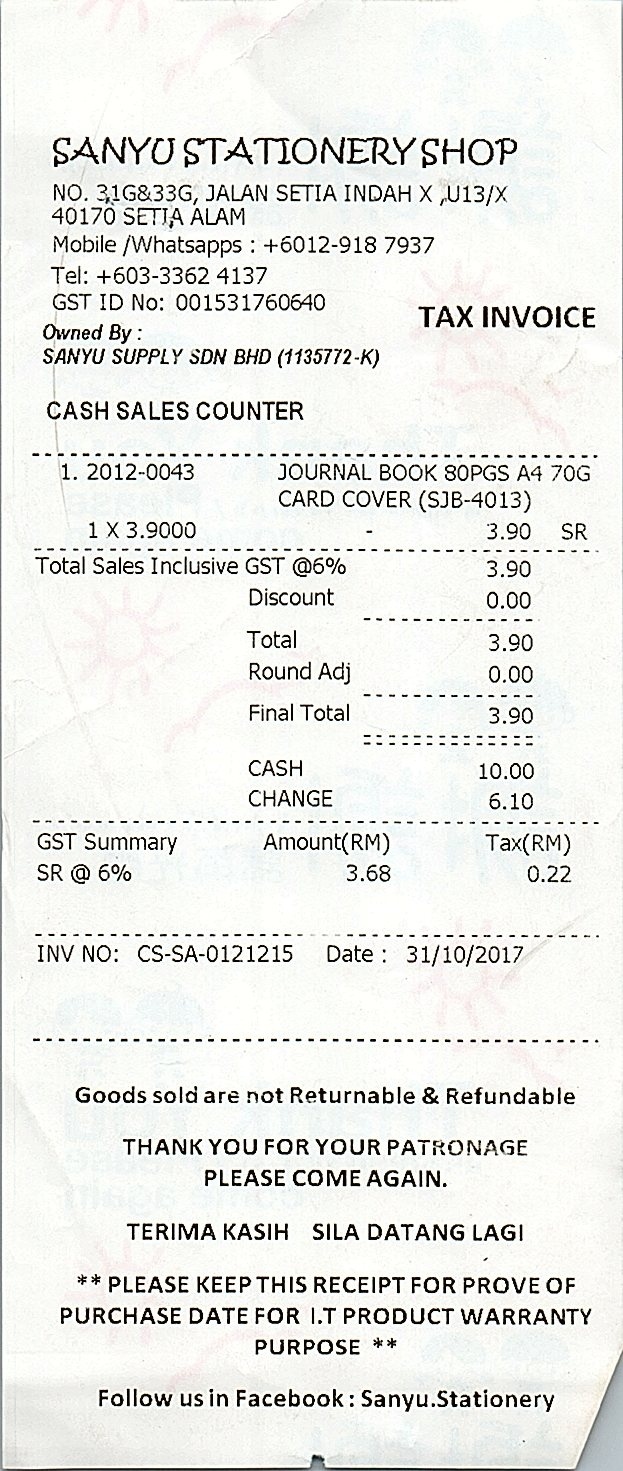
SANYU STATIONERY SHOP
NO. 31G&33G, JALAN SETIA INDAH X ,U13/X
40170 SETIA ALAM
MOBILE /WHATSAPPS : +6012-918 7937
TEL: +603-3362 4137
GST ID NO: 001531760640
TAX INVOICE
OWNED BY :
SANYU SUPPLY SDN BHD (1135772-K)
CASH SALES COUNTER
1. 2012-0043
1 X 3.9000
JOURNAL BOOK 80PGS A4 70G
CARD COVER (SJB-4013)
3.90
SR
TOTAL SALES INCLUSIVE GST @6%
DISCOUNT
TOTAL
ROUND ADJ
FINAL TOTAL
CASH
CHANGE
3.90
0.00
3.90
0.00
3.90
10.00
6.10
GST SUMMARY
AMOUNT(RM)
TAX(RM)
SR @ 6%
3.68
0.22
INV NO: CS-SA-0121215
DATE : 31/10/2017
GOODS SOLD ARE NOT RETURNABLE & REFUNDABLE
THANK YOU FOR YOUR PATRONAGE
PLEASE COME AGAIN.
TERIMA KASIH SILA DATANG LAGI
** PLEASE KEEP THIS RECEIPT FOR PROVE OF
PURCHASE DATE FOR I.T PRODUCT WARRANTY
PURPOSE **
FOLLOW US IN FACEBOOK : SANYU.STATIONERY